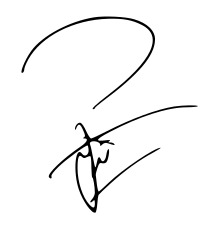
Signature of: ahmad tavakkoli